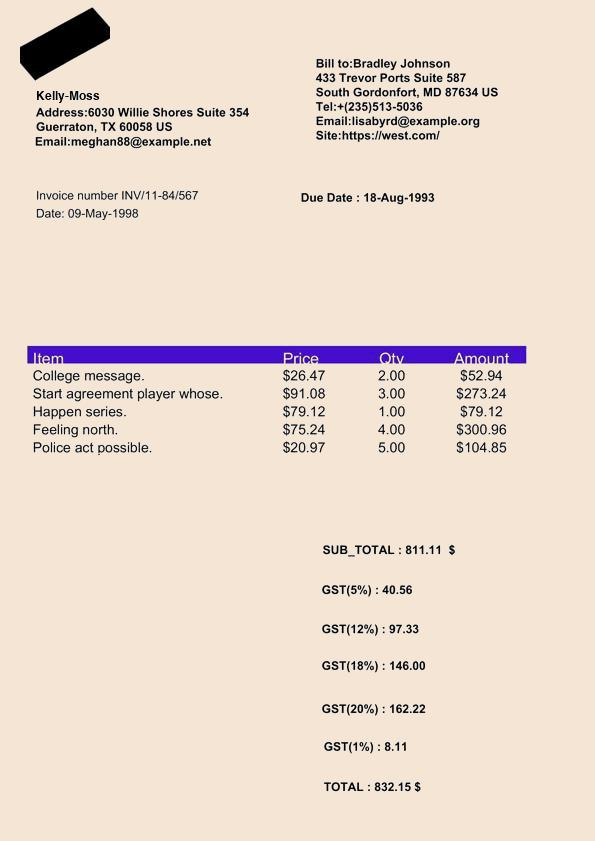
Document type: Invoice